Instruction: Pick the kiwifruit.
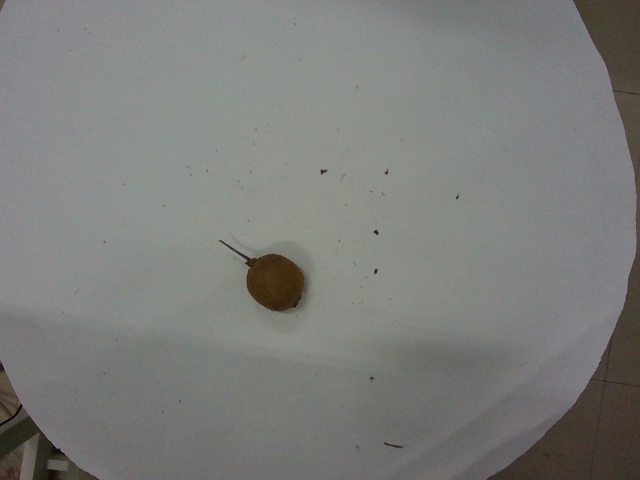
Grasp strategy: vertical